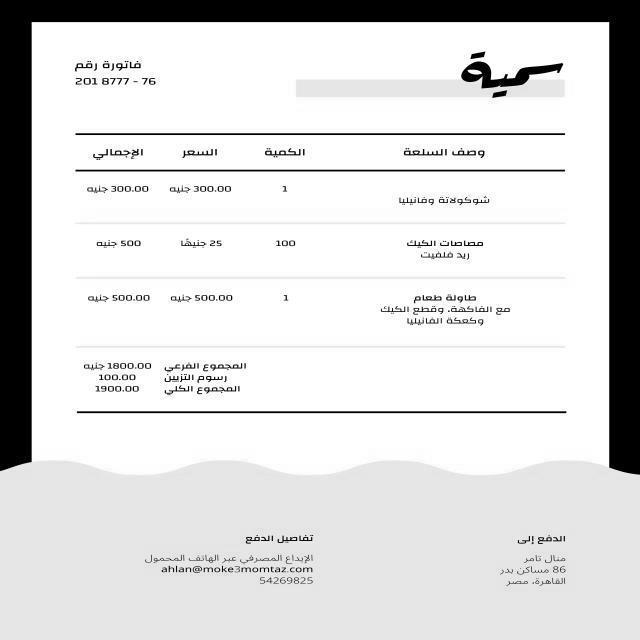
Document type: Invoice